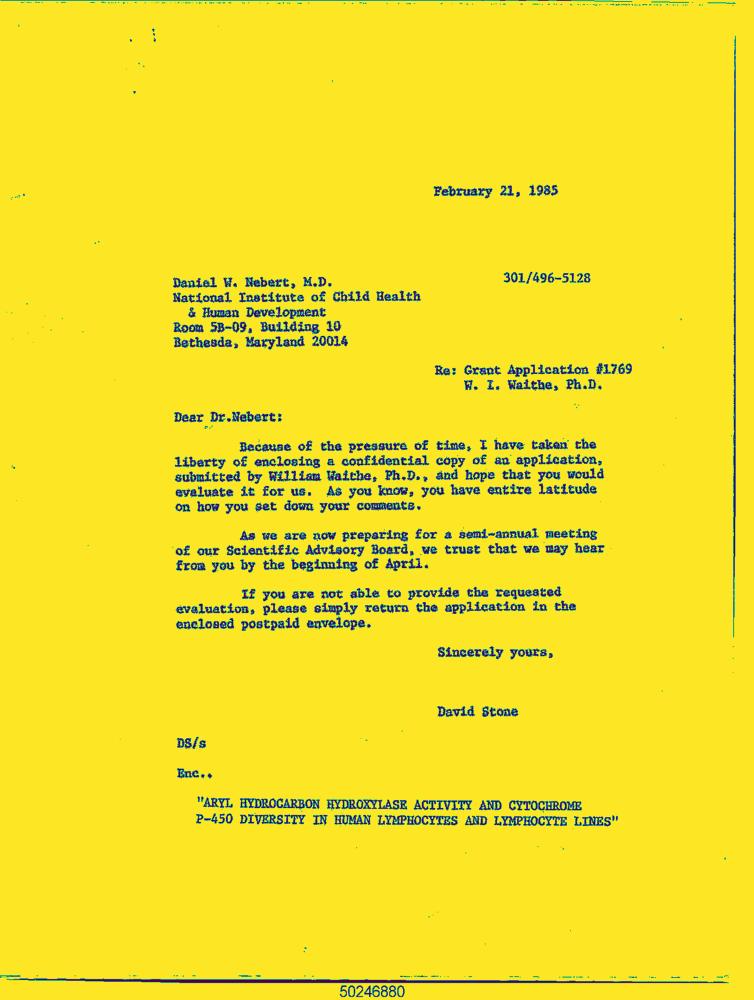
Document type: Letter-Doc